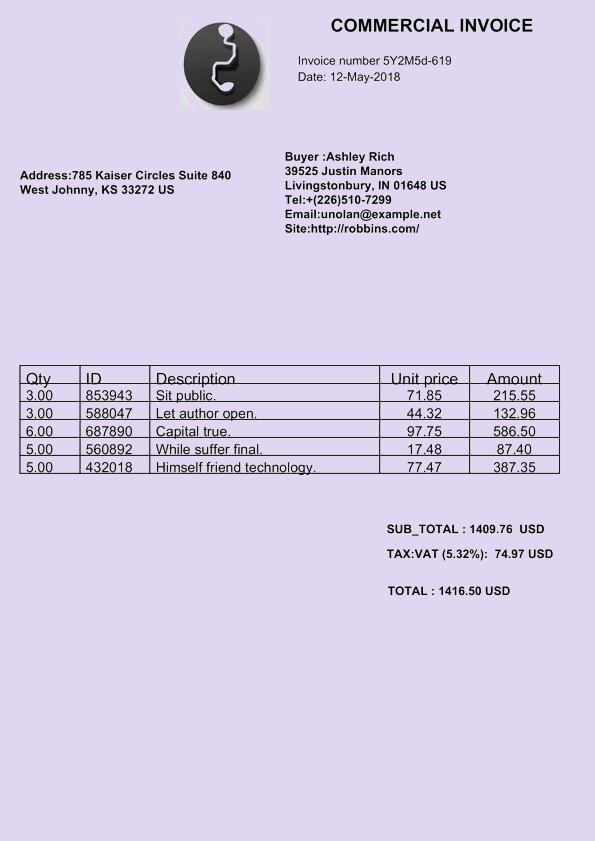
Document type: Invoice